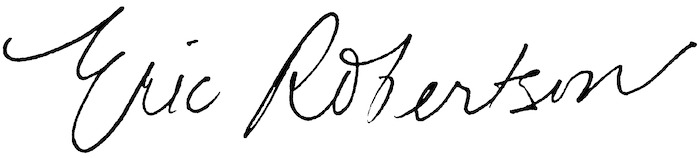
Signature of: eric robertson